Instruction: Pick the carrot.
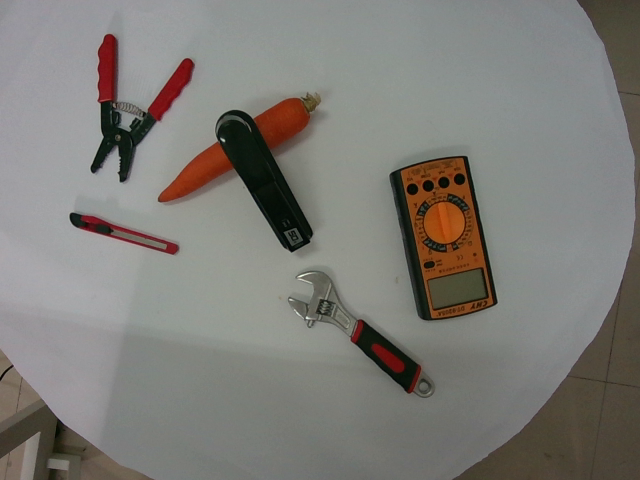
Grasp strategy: vertical